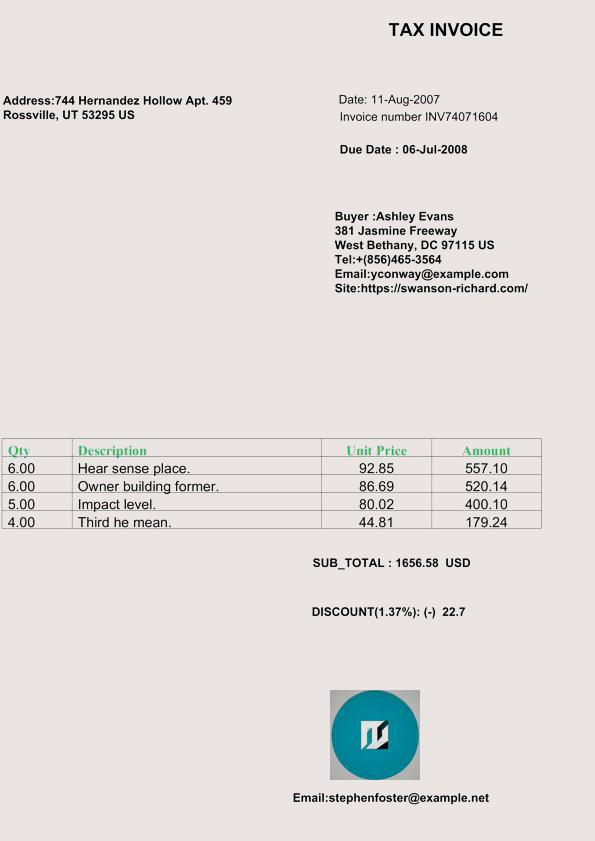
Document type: Invoice